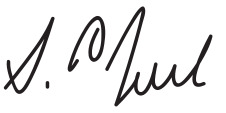
Signature of: samuel p bush